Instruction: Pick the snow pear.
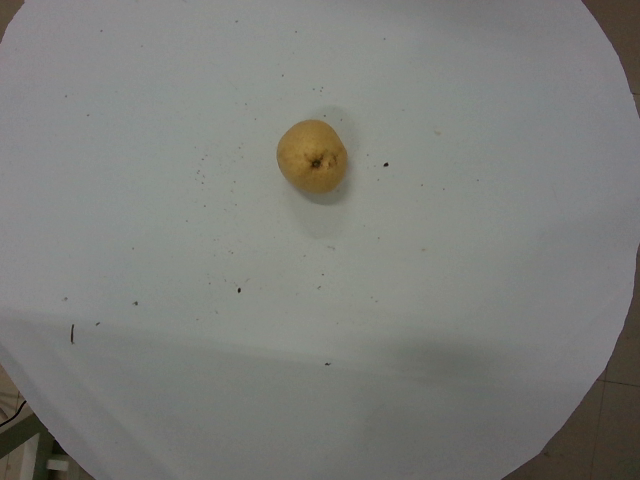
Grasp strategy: vertical